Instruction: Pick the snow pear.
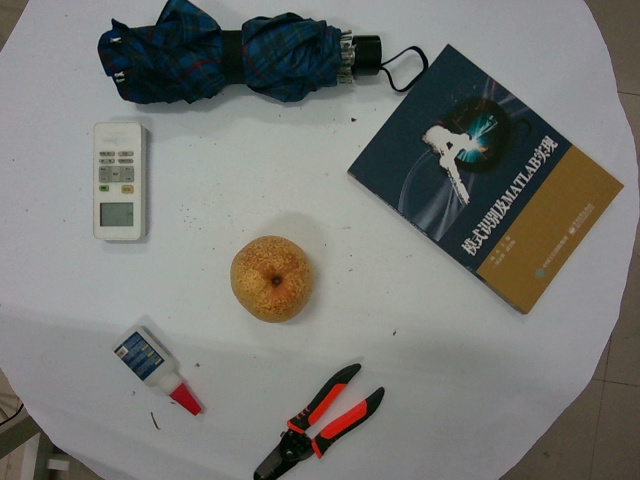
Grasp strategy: vertical